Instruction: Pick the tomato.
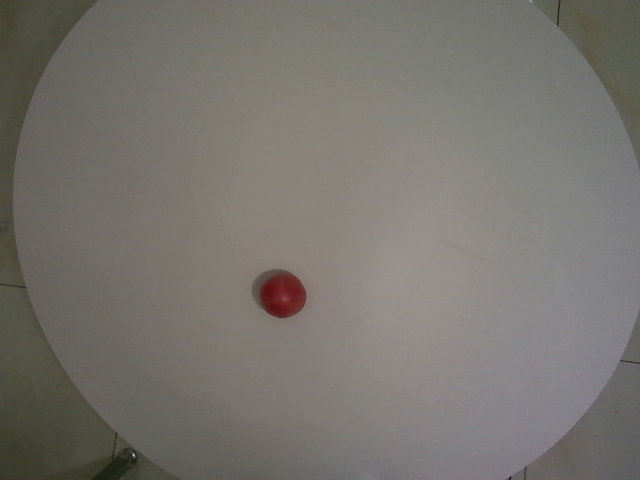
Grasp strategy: vertical